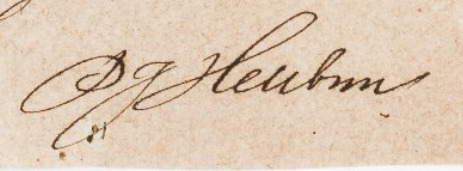
Signature of: per johan hellbom